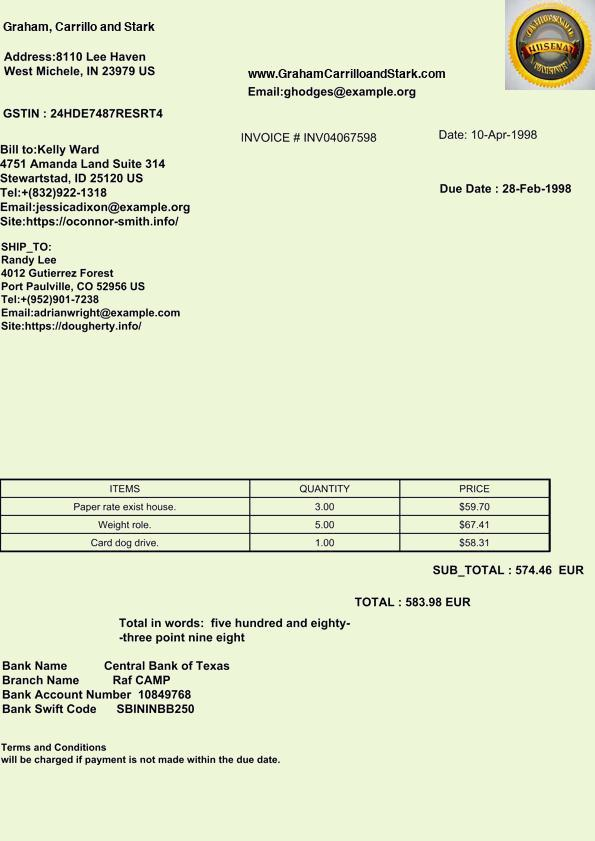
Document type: Invoice